Question: What is the name of the tenant mentioned in the document?
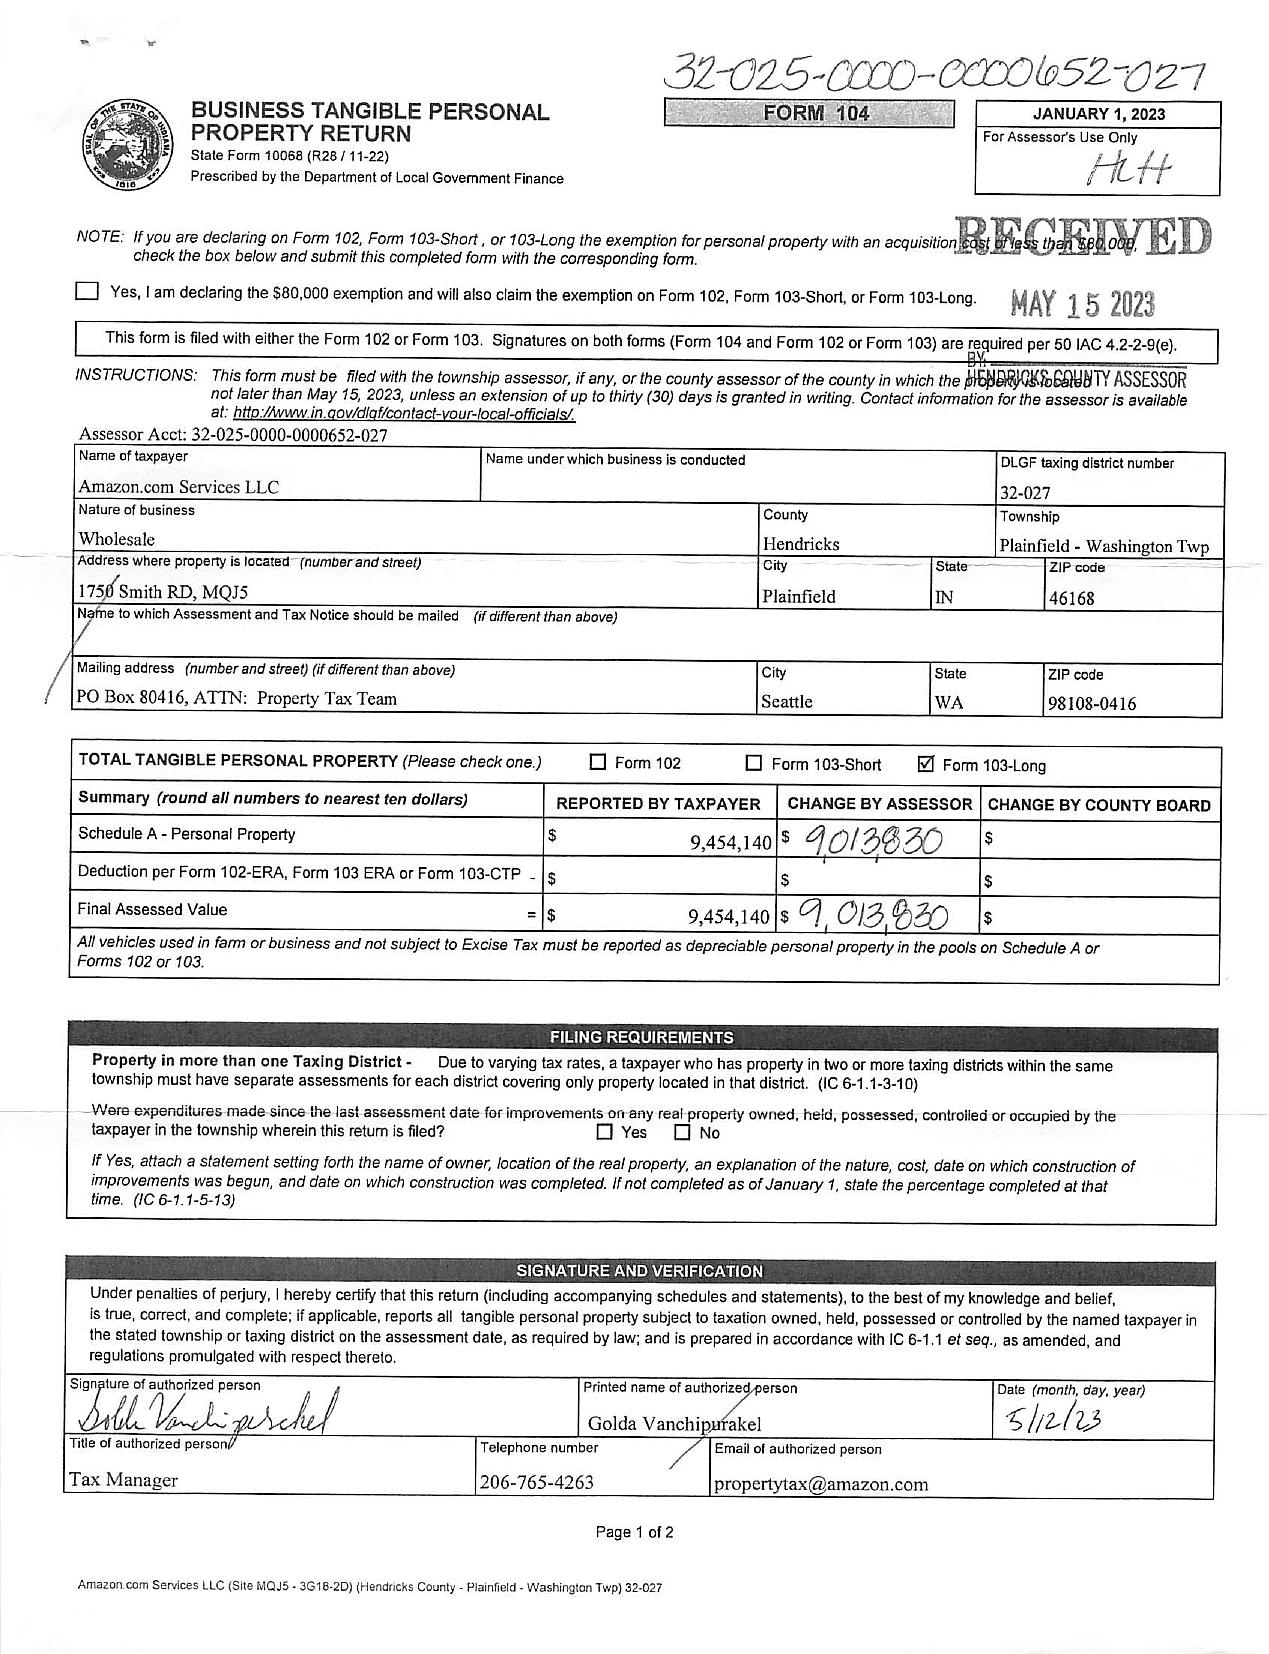
Answer: "Amazon.com Services LLC"